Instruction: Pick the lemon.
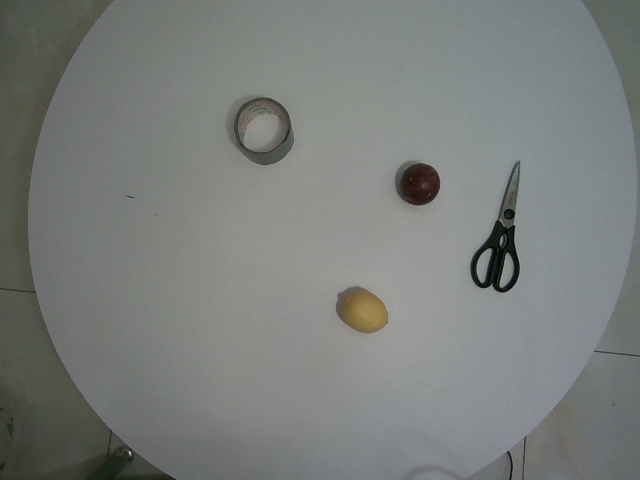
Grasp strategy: vertical